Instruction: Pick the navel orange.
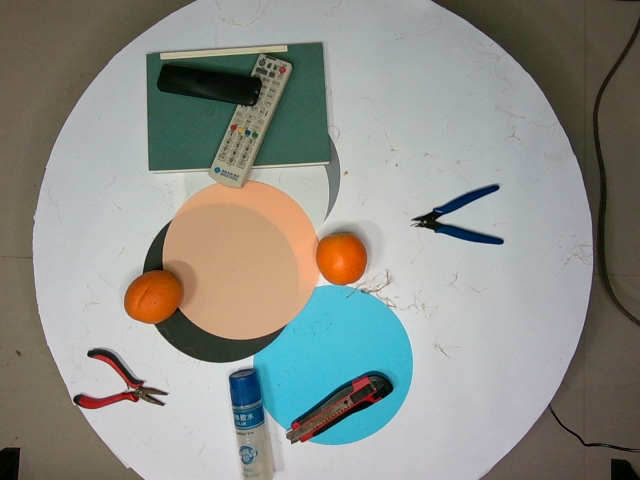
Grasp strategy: vertical